Question: How does the patient history play a role?
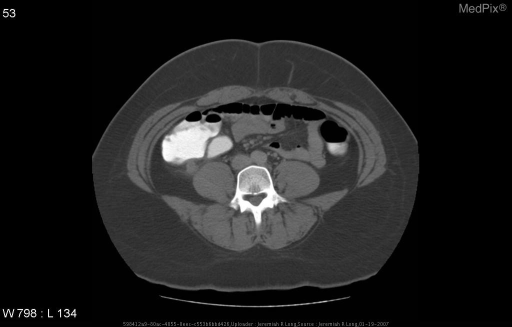
Answer: The patient's history of 17 year old female presented to the emergency room with a 12 hour history of abdominal pain that began in her periumbilical region and progressed to the right mid abdomen. is key in understanding the case.